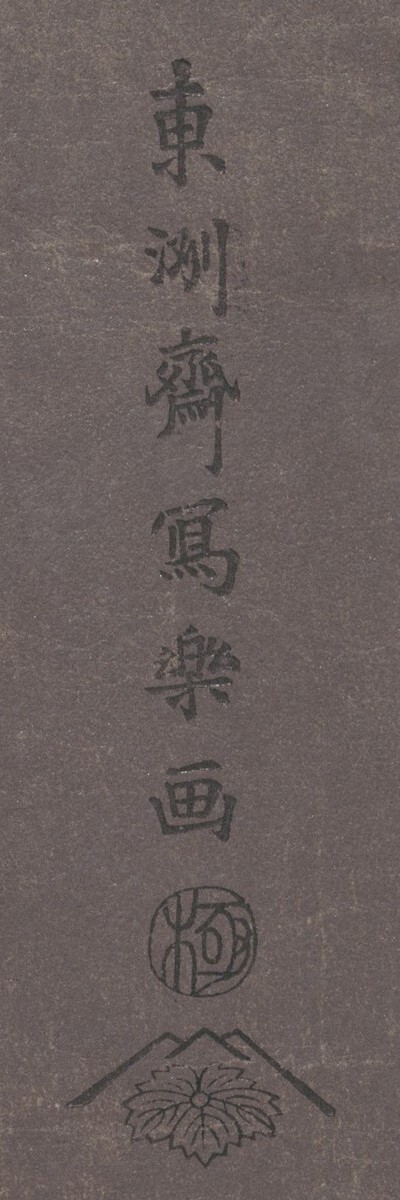
Signature of: sharaku